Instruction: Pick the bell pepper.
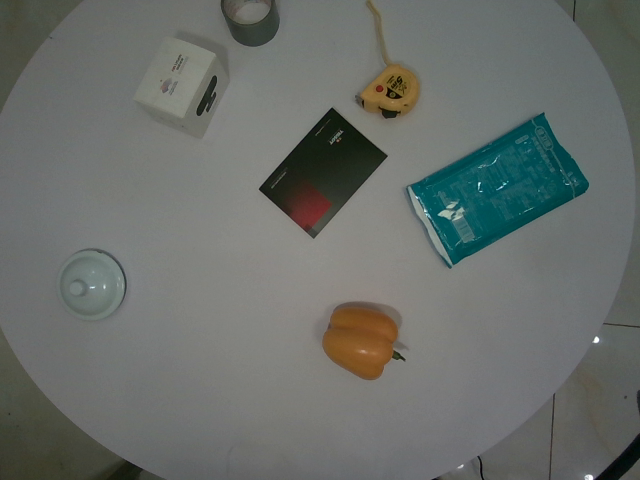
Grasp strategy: vertical